Question: Describe the condition in detail:
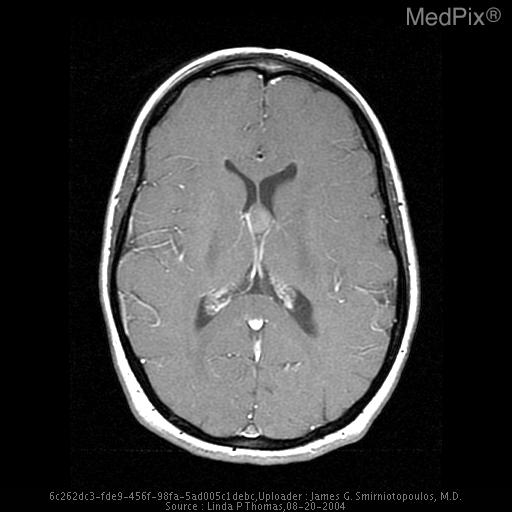
Answer: The disease is discussed as: Colloid  cysts  are  uncommon  benign cysts of the anterior superior third ventricle, which are thought to arise  from  embryologic tissues  of  the  paraphysis, ependyma, or choroid plexus.  These lesions typically present in young adults in the  2nd to 5th   decade   with   complaints  referable  to  acute  or  chronic hydrocephalus.  Other symptoms include ataxia, memory disturbances, and gait disorders.    The  cyst  contents  include  secretory  and breakdown  products  of the epithelial lining tissue, including hemorrhage, lipid (cholesterol), hemosiderin, and CSF.

On  T1-weighted MR images, these cysts vary widely from hypo- to hyperintense in comparison to normal brain.  Although they may be bright on T2-weighted images, moderate  to  marked hypointensity  is  common and has been attributed to a very  short  T1  relaxation  time  or  to  magnetic susceptibility effect from paramagnetic substances in the cyst.  On noncontrast  MR,  these lesions occasionally are indistinguishable by intensity from neoplasia; however, the absence  of  enhancement, classic location,  and  relative hypointensity  on  T2-weighted studies should suggest this diagnosis.  Treatment is variable, including  ventricular  shunting alone, stereotactic cyst drainage, or surgical resection.

On  noncontrast CT, colloid cysts are solitary, round to oval, usually hyperdense masses at the foramen of Monro  with  associated enlargement  of  one or both lateral ventricles (Film .3).  Minimal or absent contrast enhancement is typical.  Moderate  enhancement with  contrast  suggests  a  different  etiology,  such  as glioma, craniopharyngioma, choroid plexus papilloma,  or  remotely  meningioma.    Other  cystic  masses  such as arachnoid or ependymal cysts will mimic CSF in density and intensity.